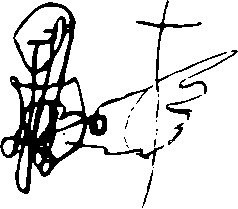
Signature of: eudemus i of georgia